Question: What could the diagnosis suggest?
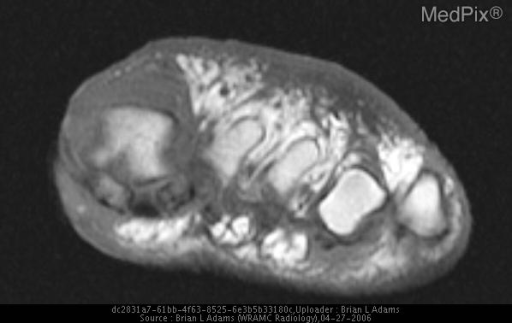
Answer: The possible diagnosis includes The image findings of these studies are definitive for osteomyelitis with cellulitis and myositis..